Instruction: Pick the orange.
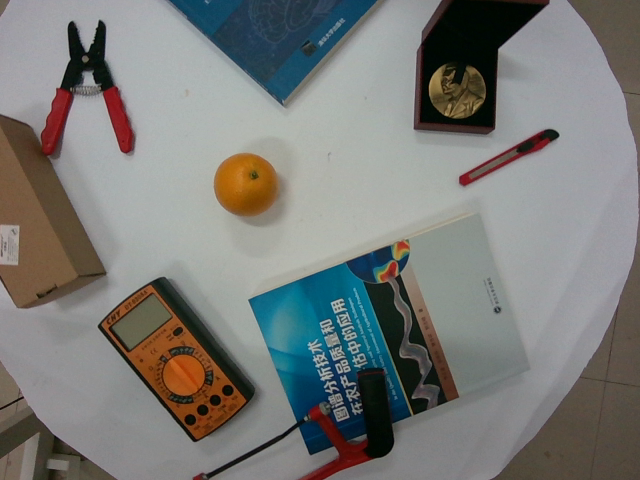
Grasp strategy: vertical